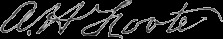
Signature of: andrew hull foote